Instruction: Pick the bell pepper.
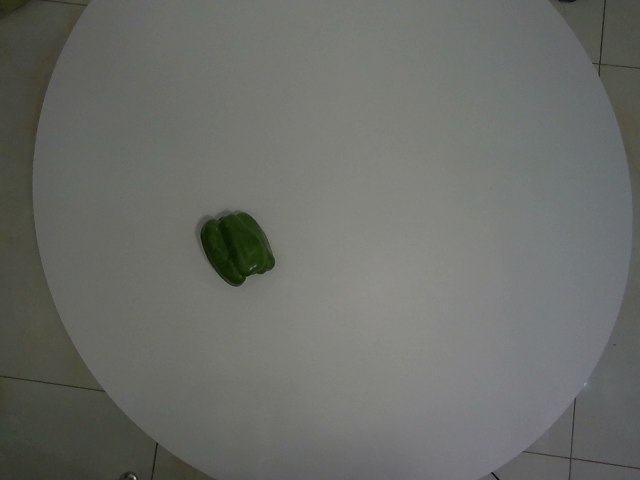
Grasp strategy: vertical